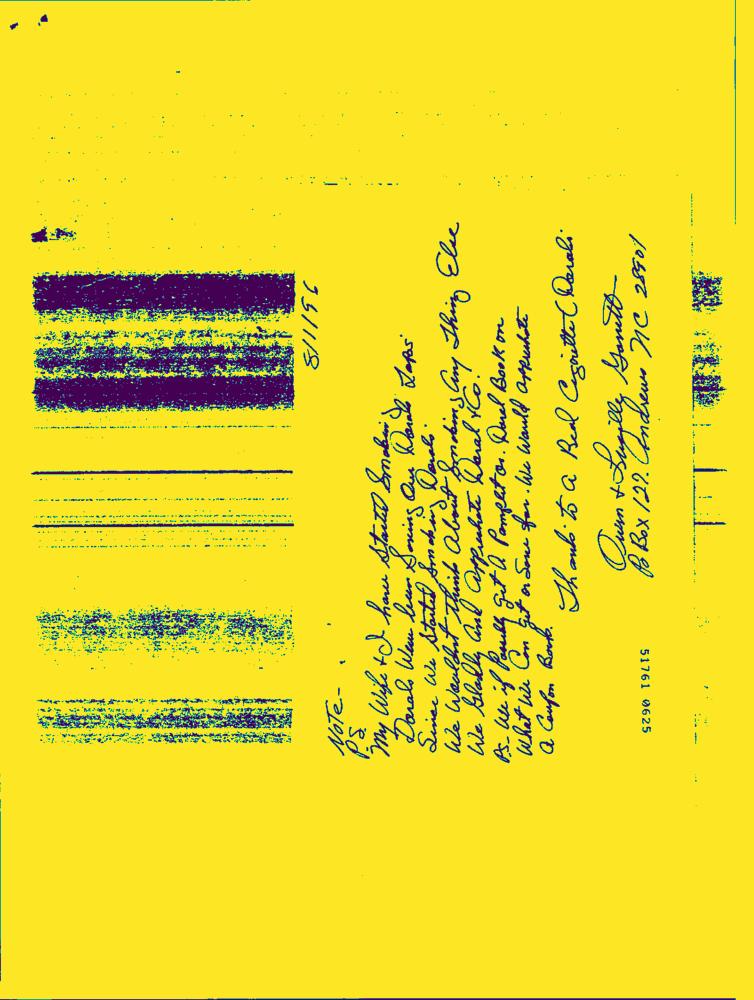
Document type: Hand-Written